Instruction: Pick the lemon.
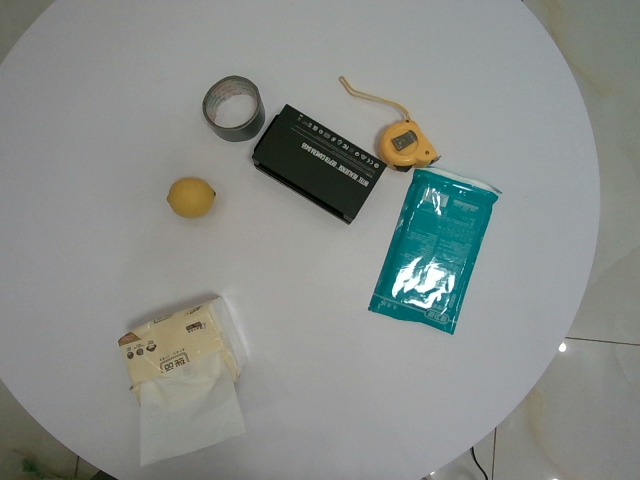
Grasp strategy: vertical